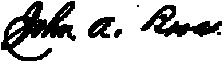
Signature of: john a bross